Question: In what way does the history help explain the case?
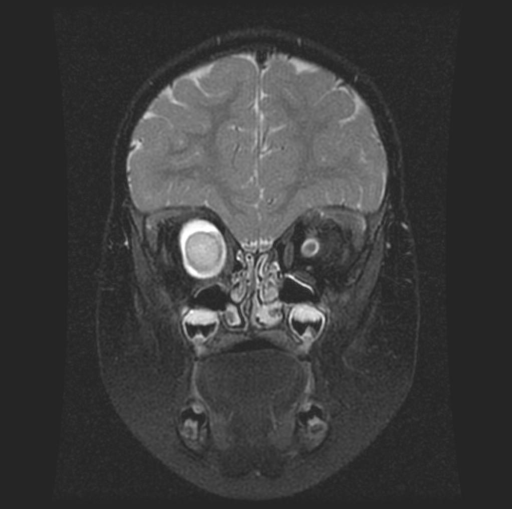
Answer: The patient's history of 2 y.o. noted to have right sided proptosis is key in understanding the case.